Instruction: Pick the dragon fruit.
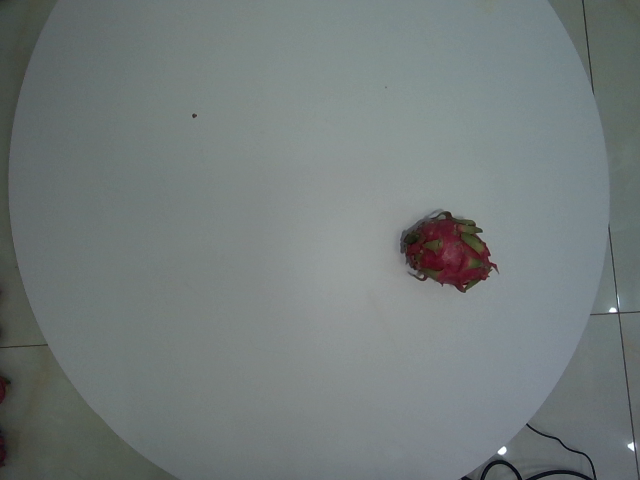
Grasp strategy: vertical